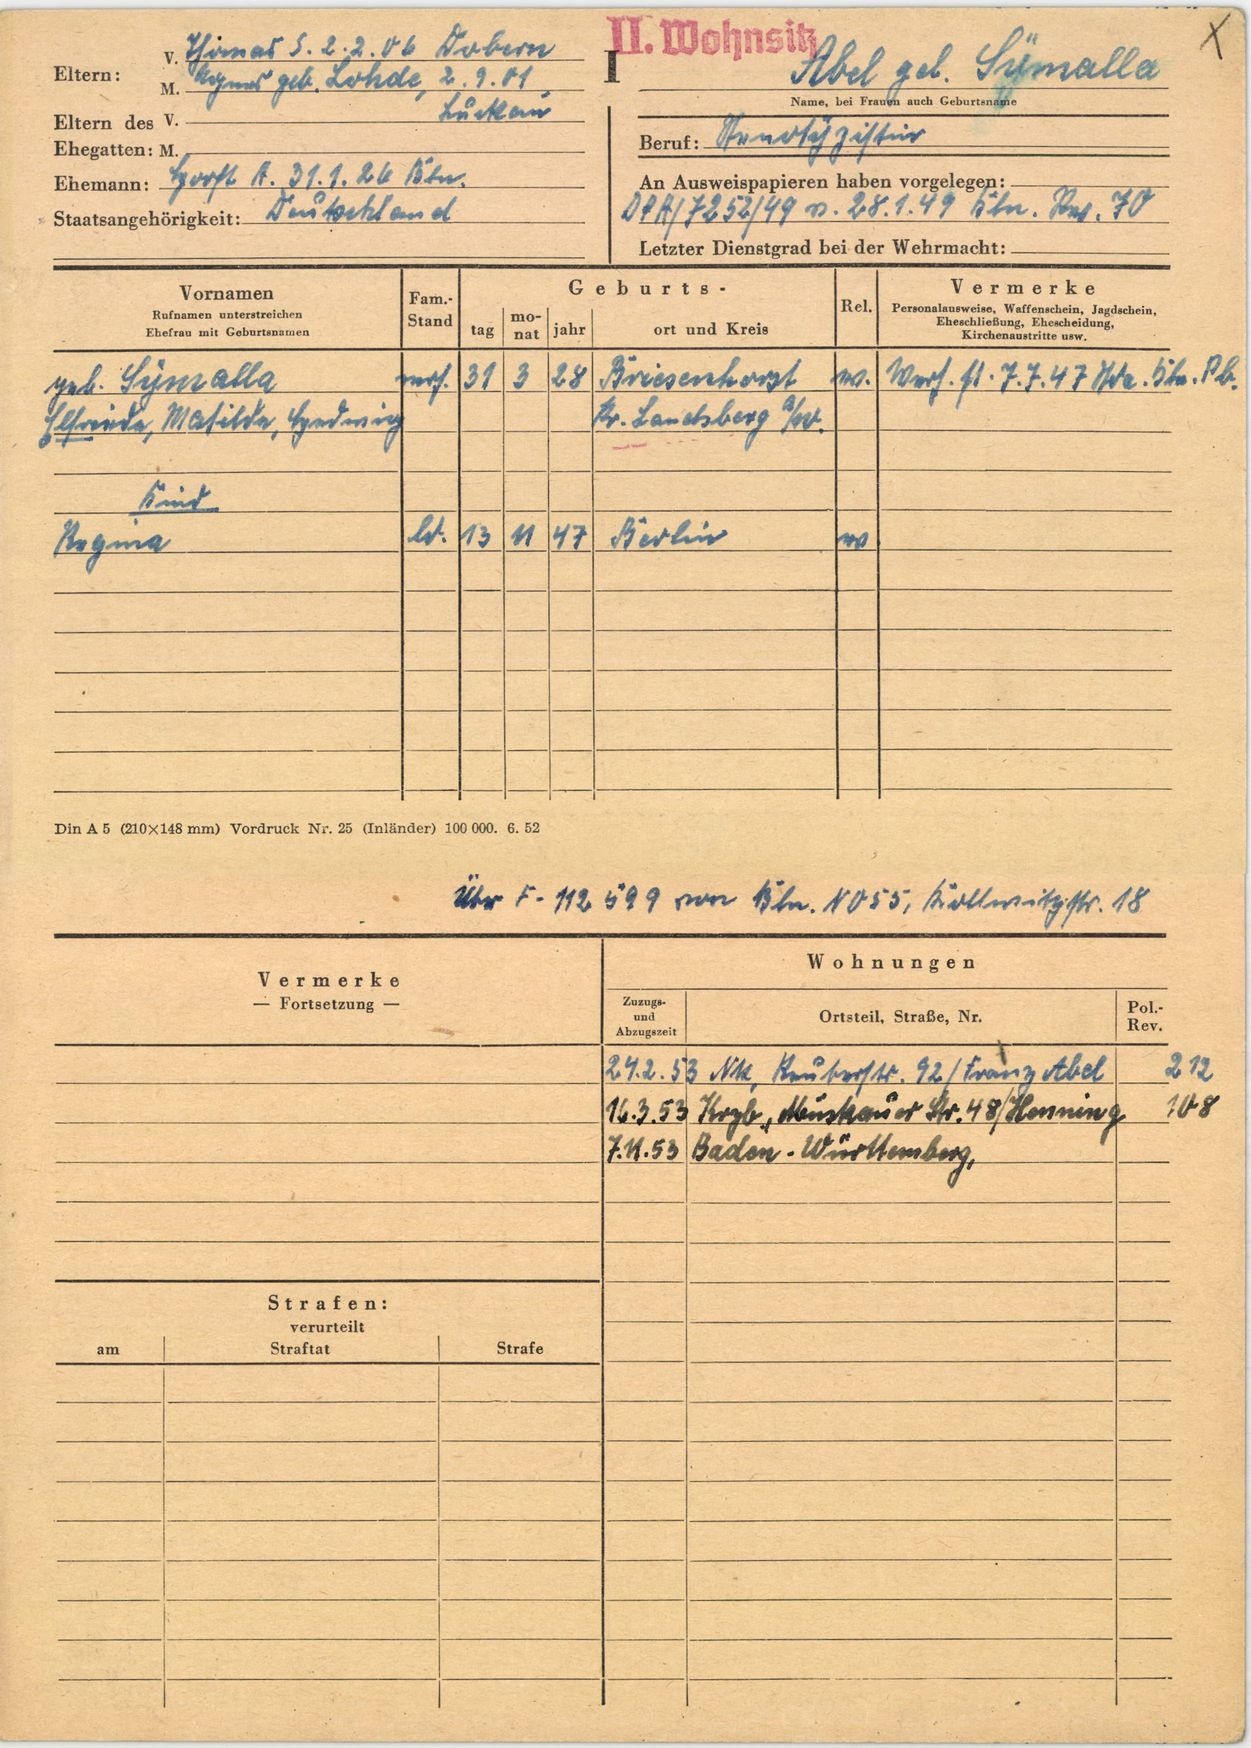
Abel geb. Symalla